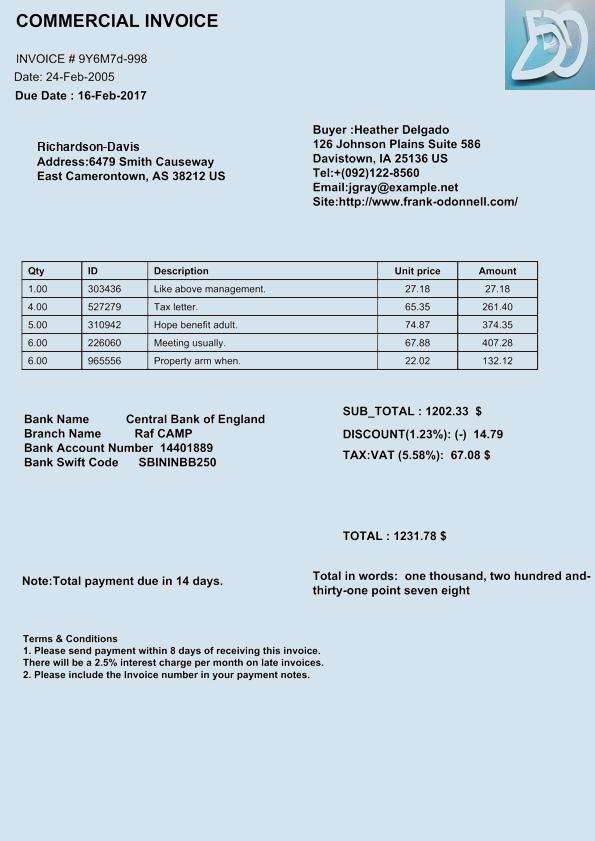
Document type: Invoice